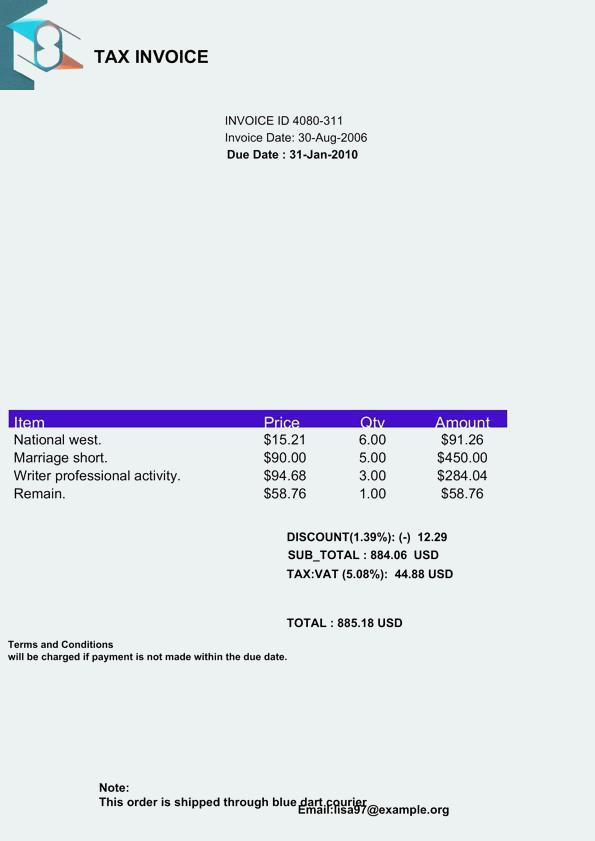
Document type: Invoice